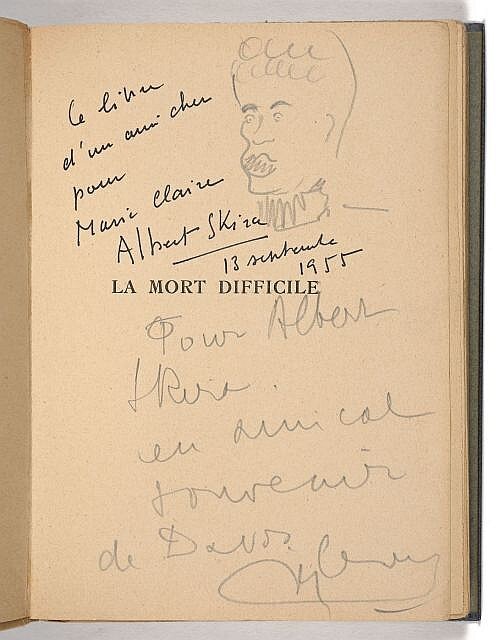
Signature of: rené crevel